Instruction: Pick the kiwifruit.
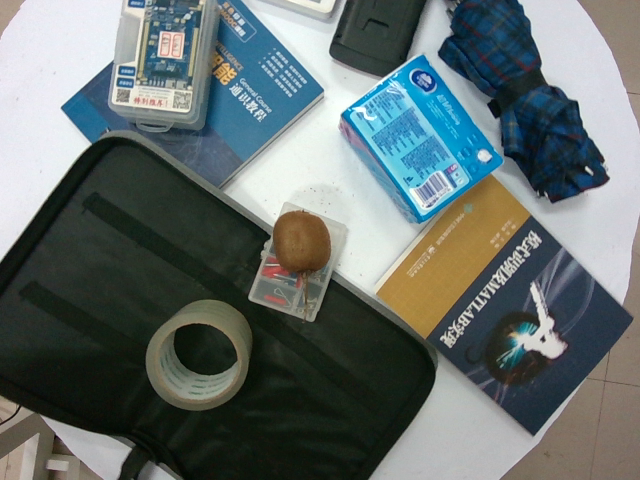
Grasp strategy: vertical